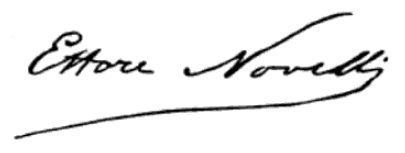
Signature of: ettore novelli